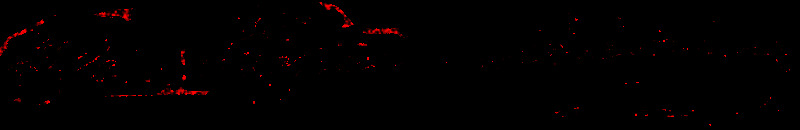
Signature of: ilse akunian